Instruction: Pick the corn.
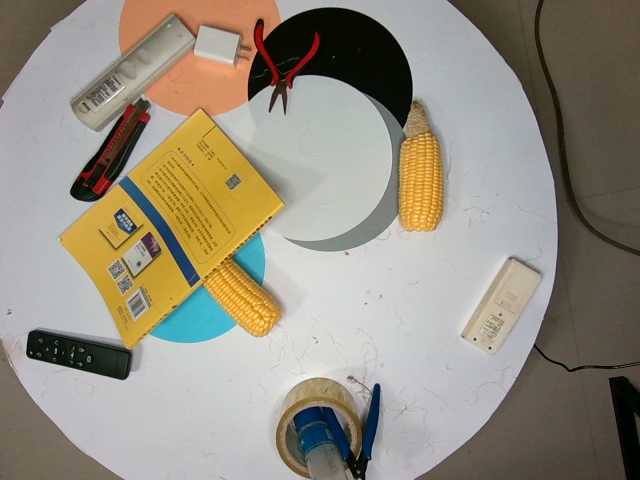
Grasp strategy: vertical